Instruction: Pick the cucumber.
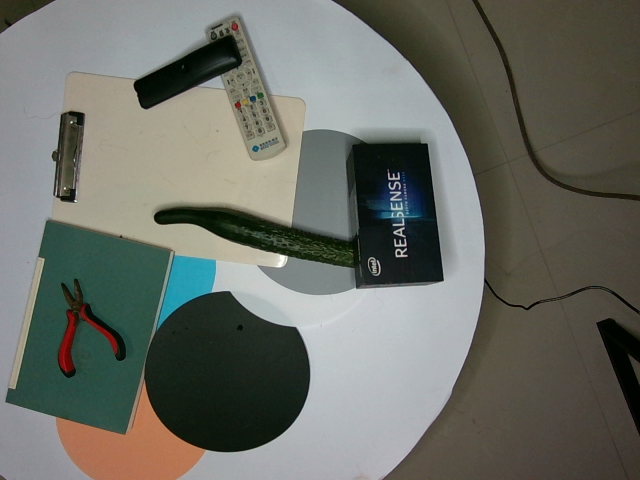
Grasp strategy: vertical